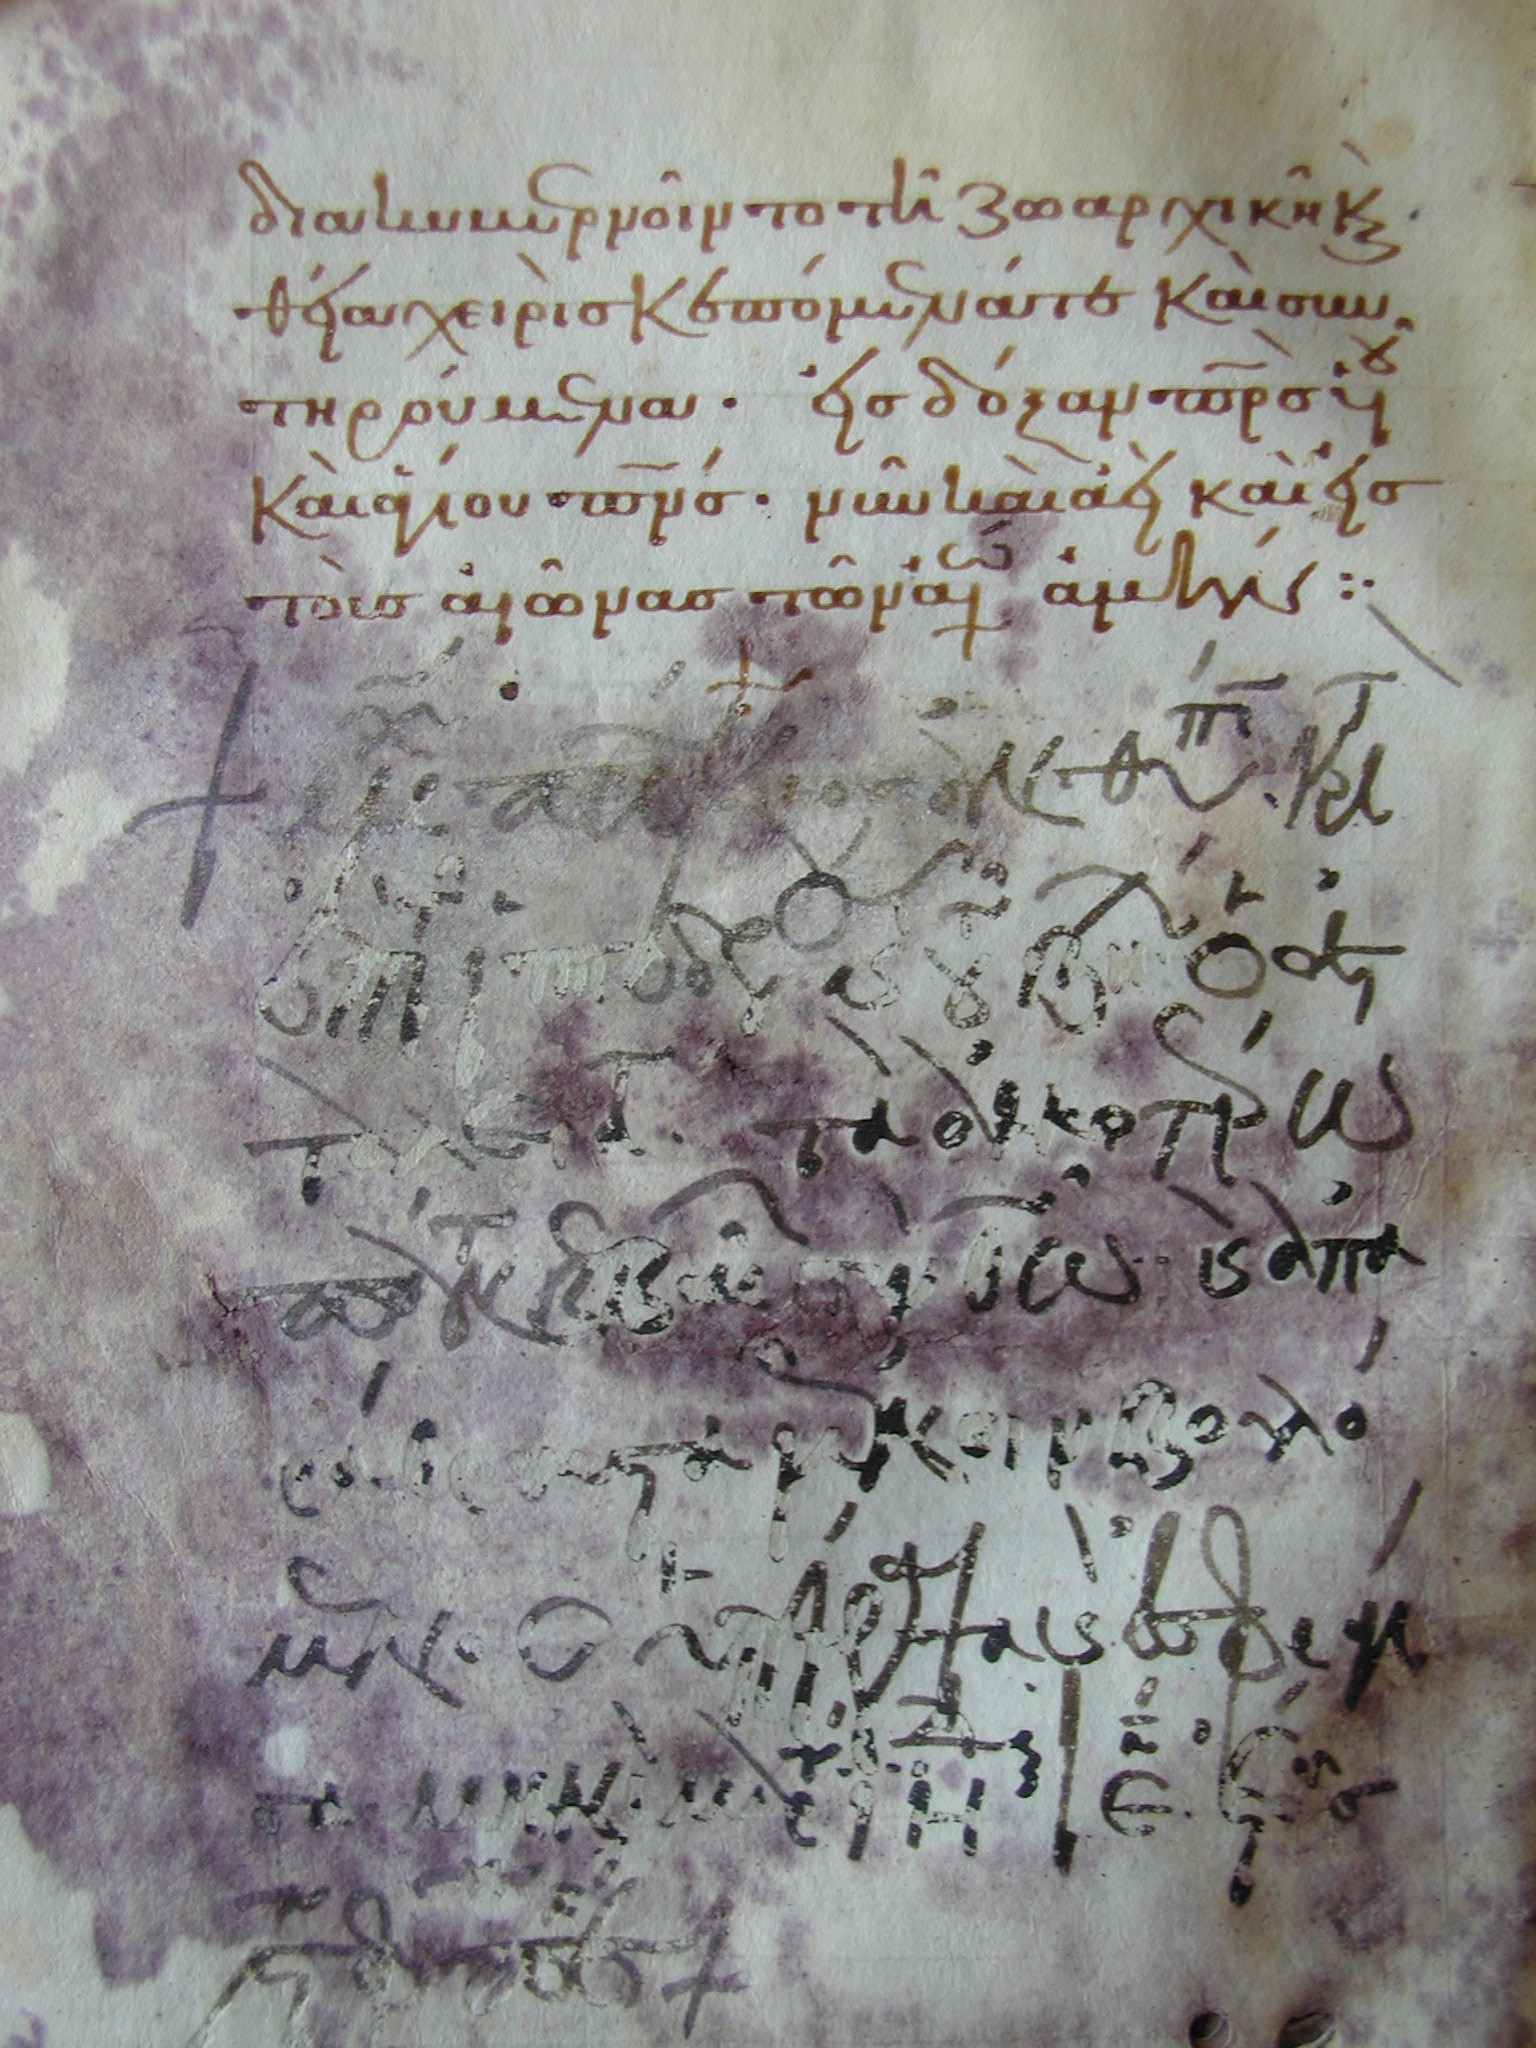
Signature of: michael attaleiates